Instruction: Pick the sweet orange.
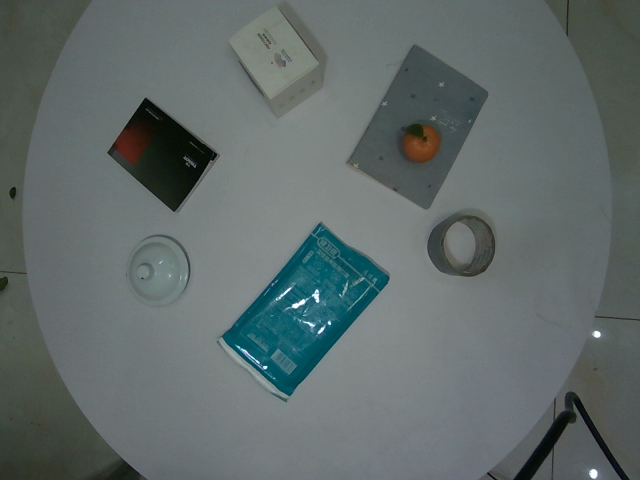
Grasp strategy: vertical